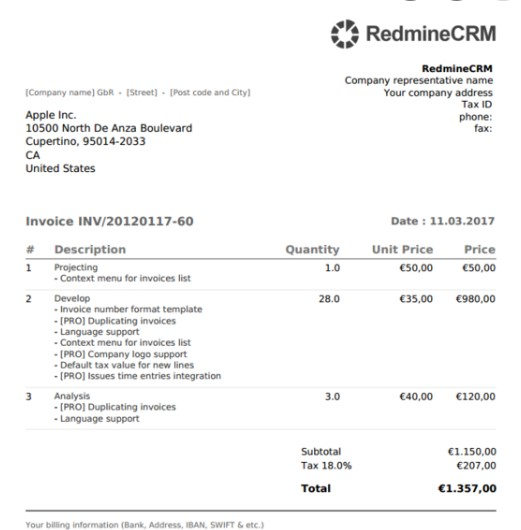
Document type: Invoice